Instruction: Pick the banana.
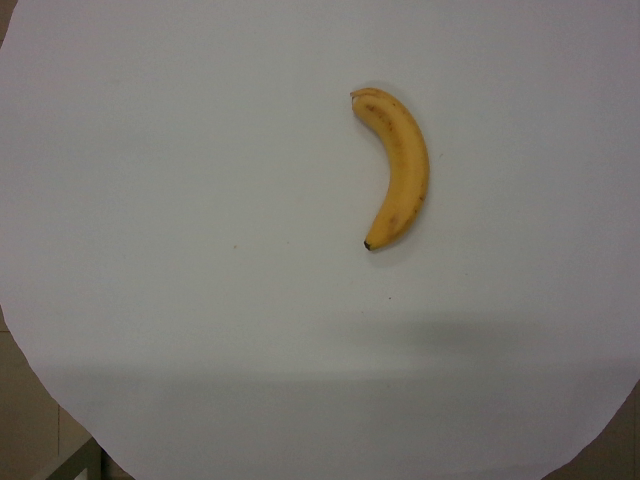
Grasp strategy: vertical